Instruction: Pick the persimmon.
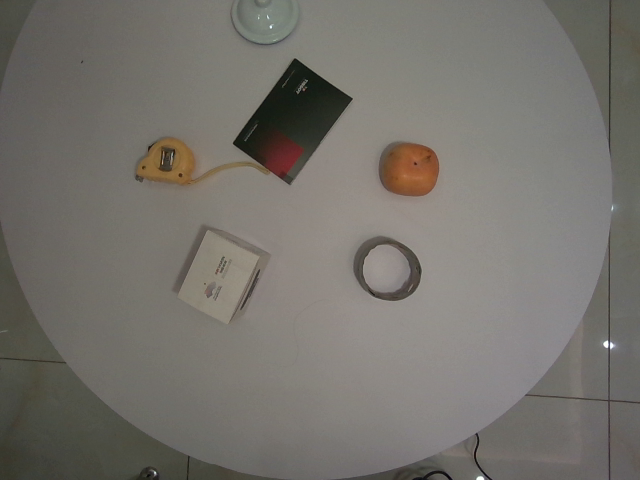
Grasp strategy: vertical